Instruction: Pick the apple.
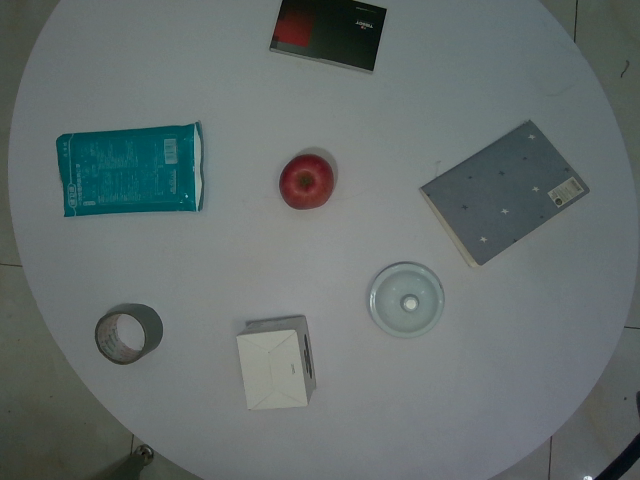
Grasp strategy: vertical